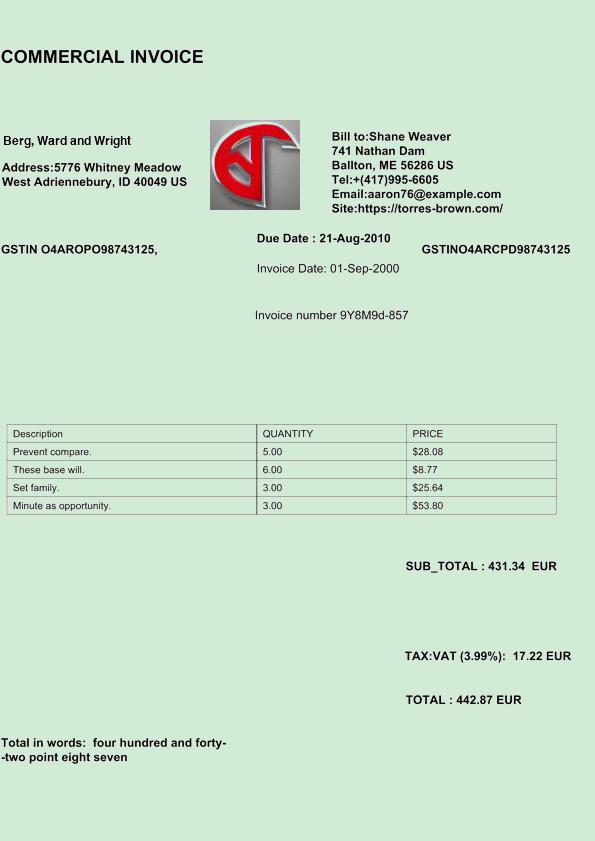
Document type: Invoice